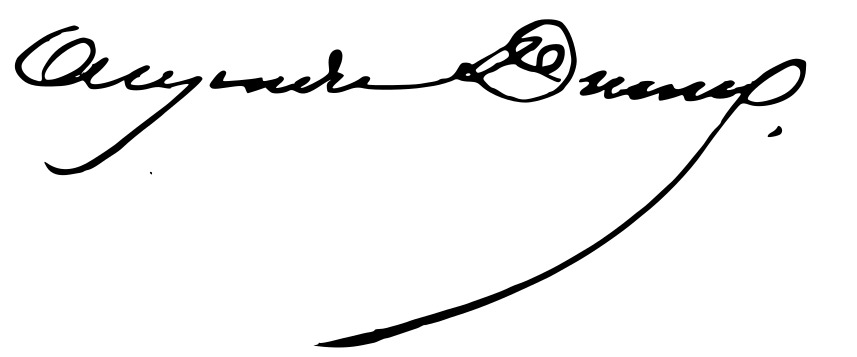
Signature of: marie alexandrine dumas